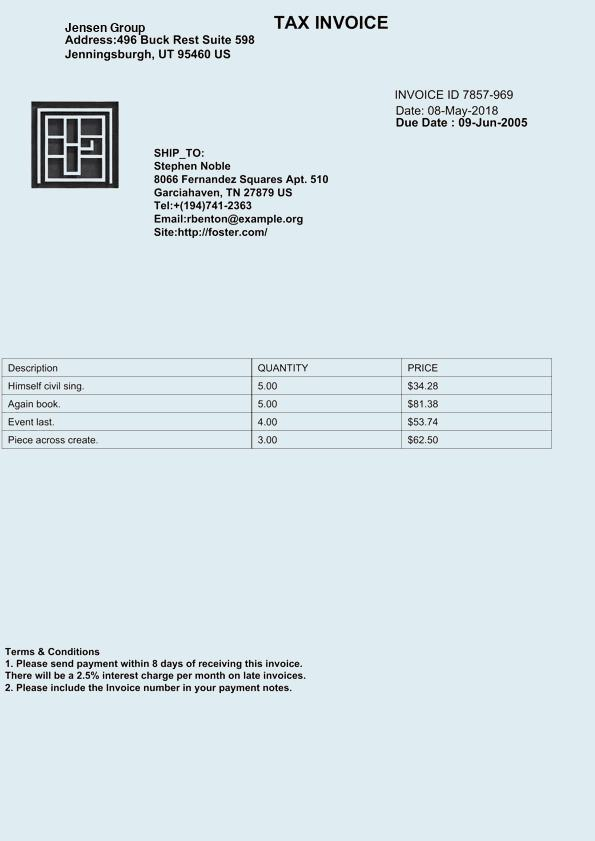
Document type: Invoice